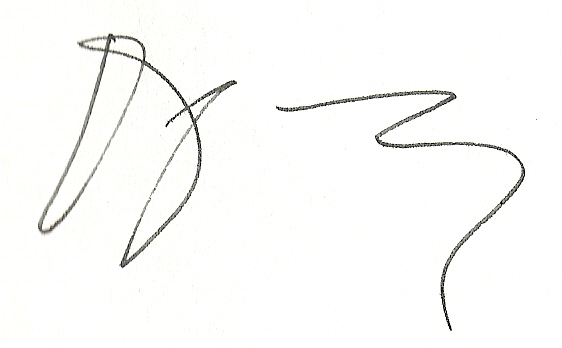
Signature of: douglas kennedy